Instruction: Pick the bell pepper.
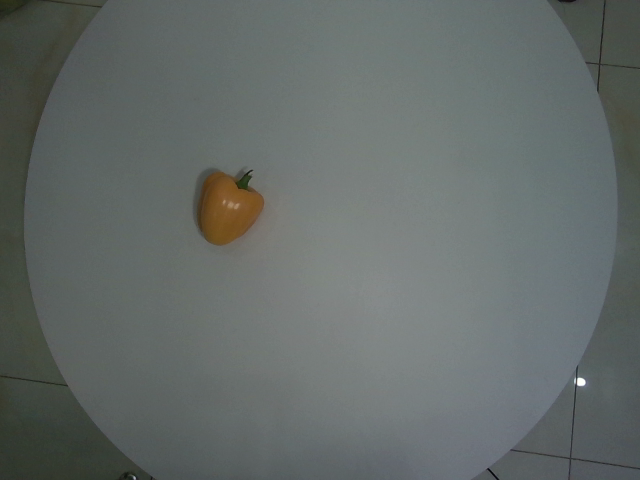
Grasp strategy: vertical